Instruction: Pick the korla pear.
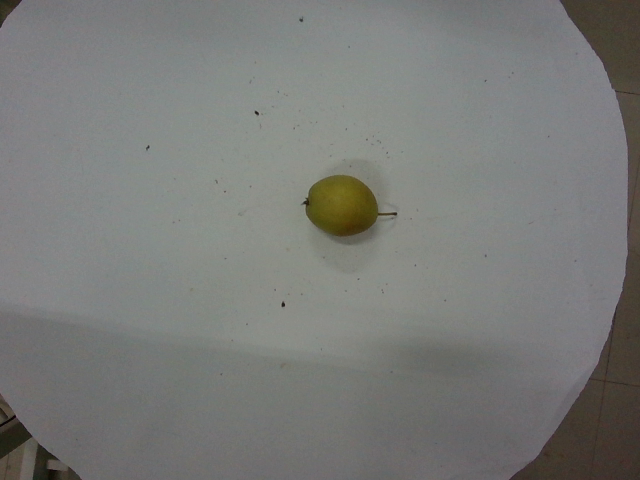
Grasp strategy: vertical